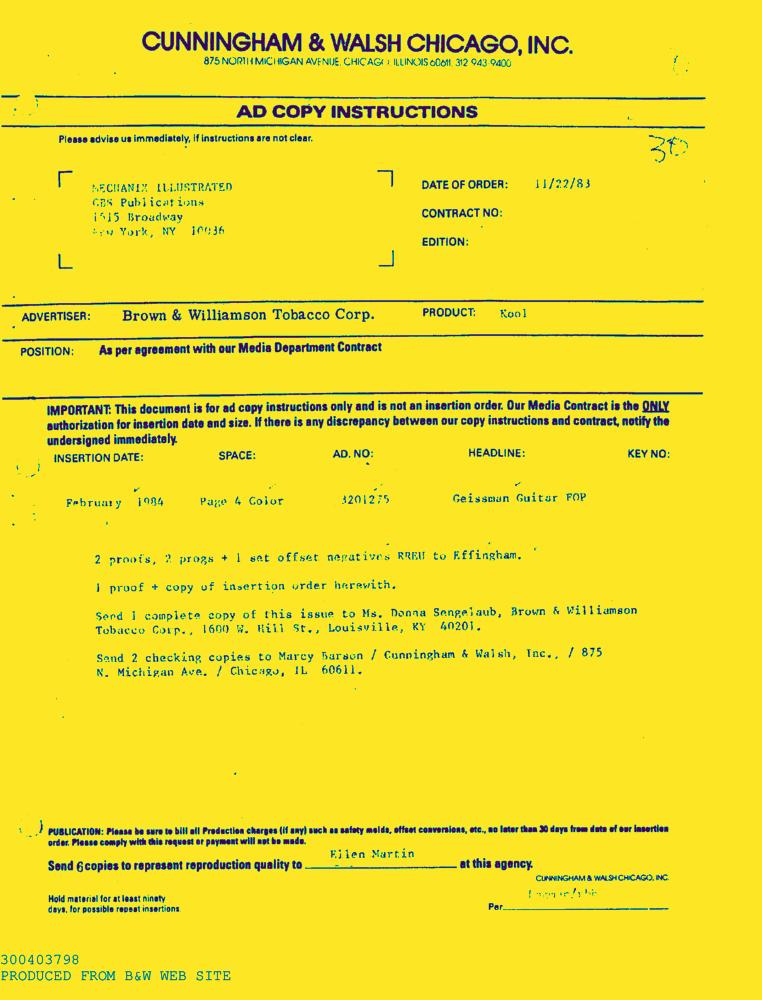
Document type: AD